Question: What is the property identification or parcel number listed?
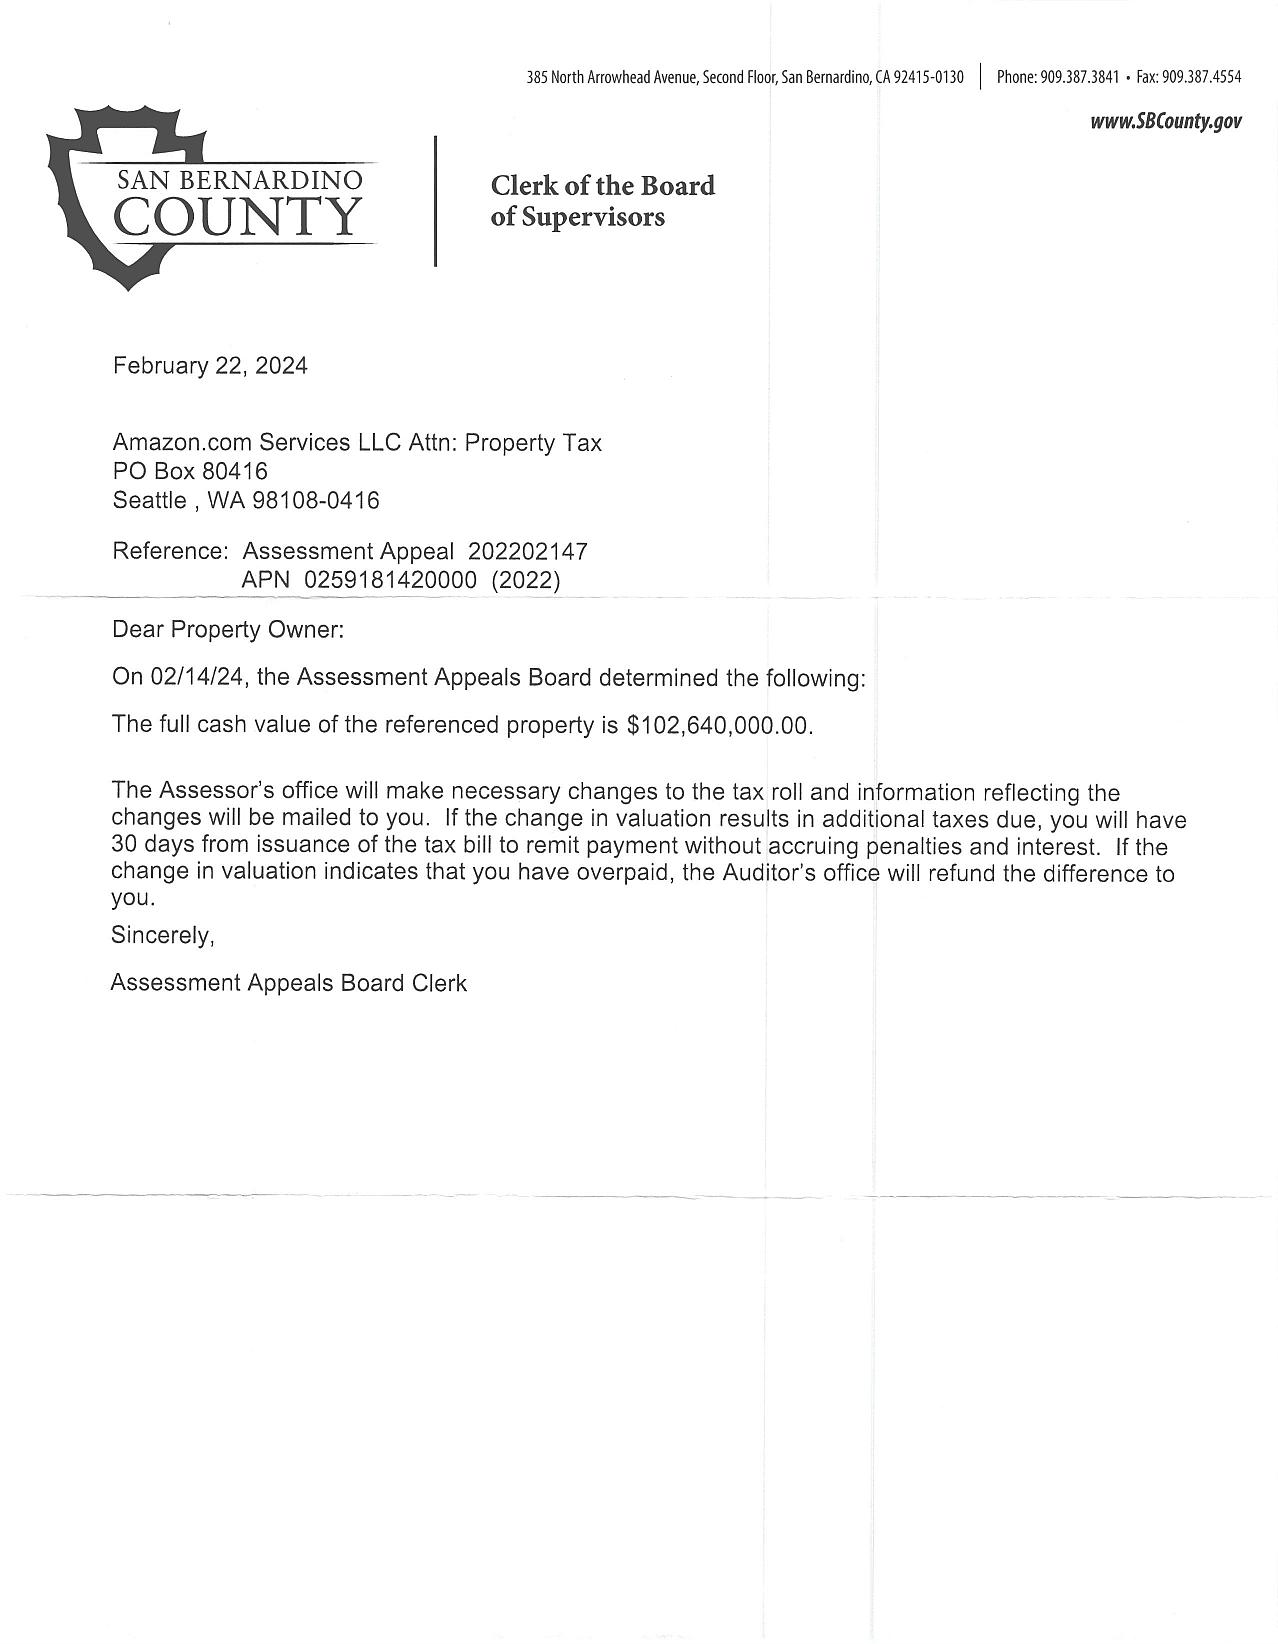
Answer: "0259181420000"